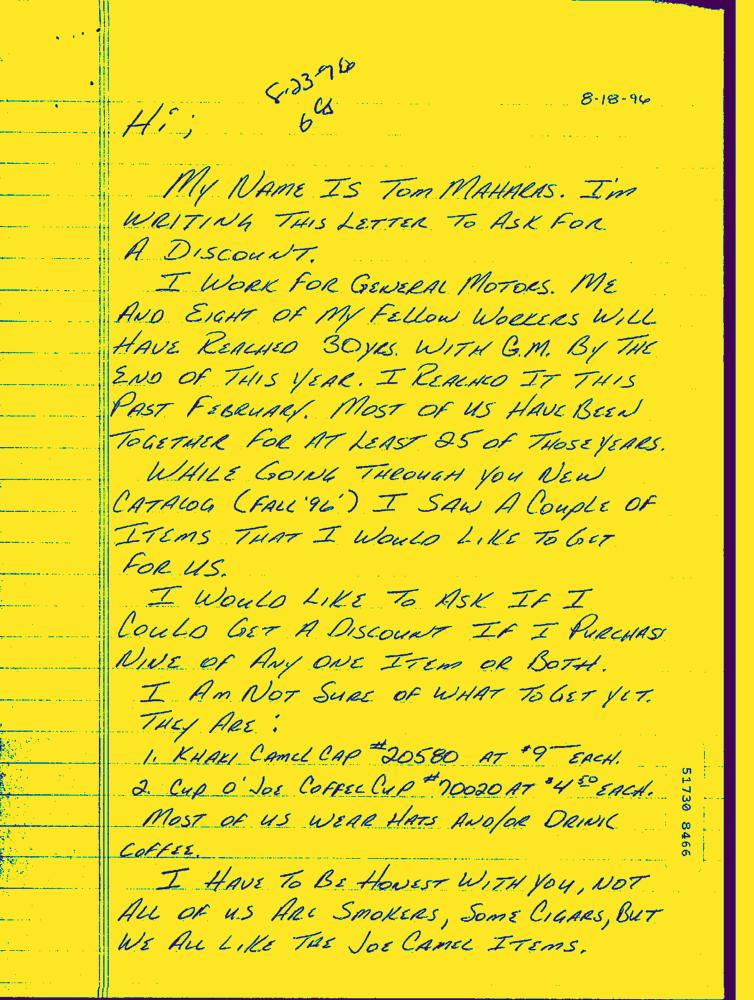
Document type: Hand-Written